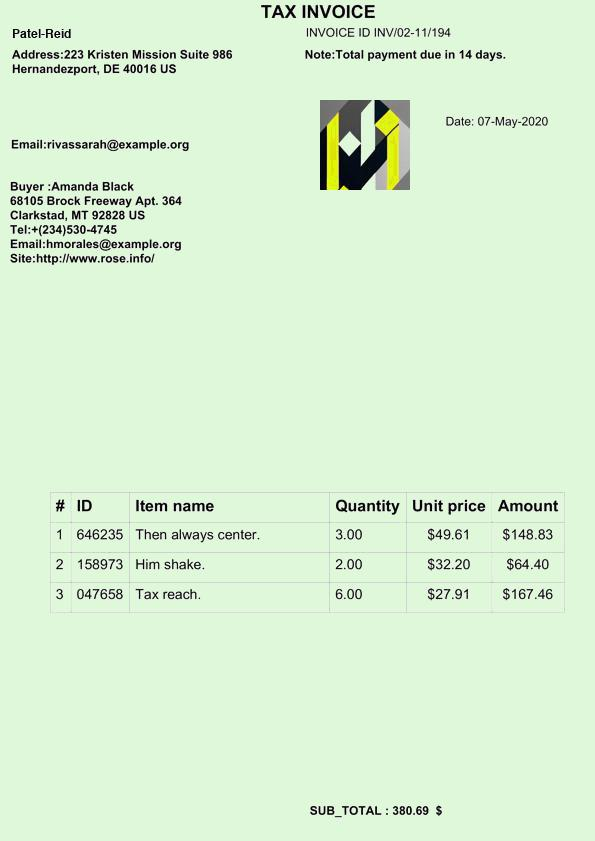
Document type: Invoice